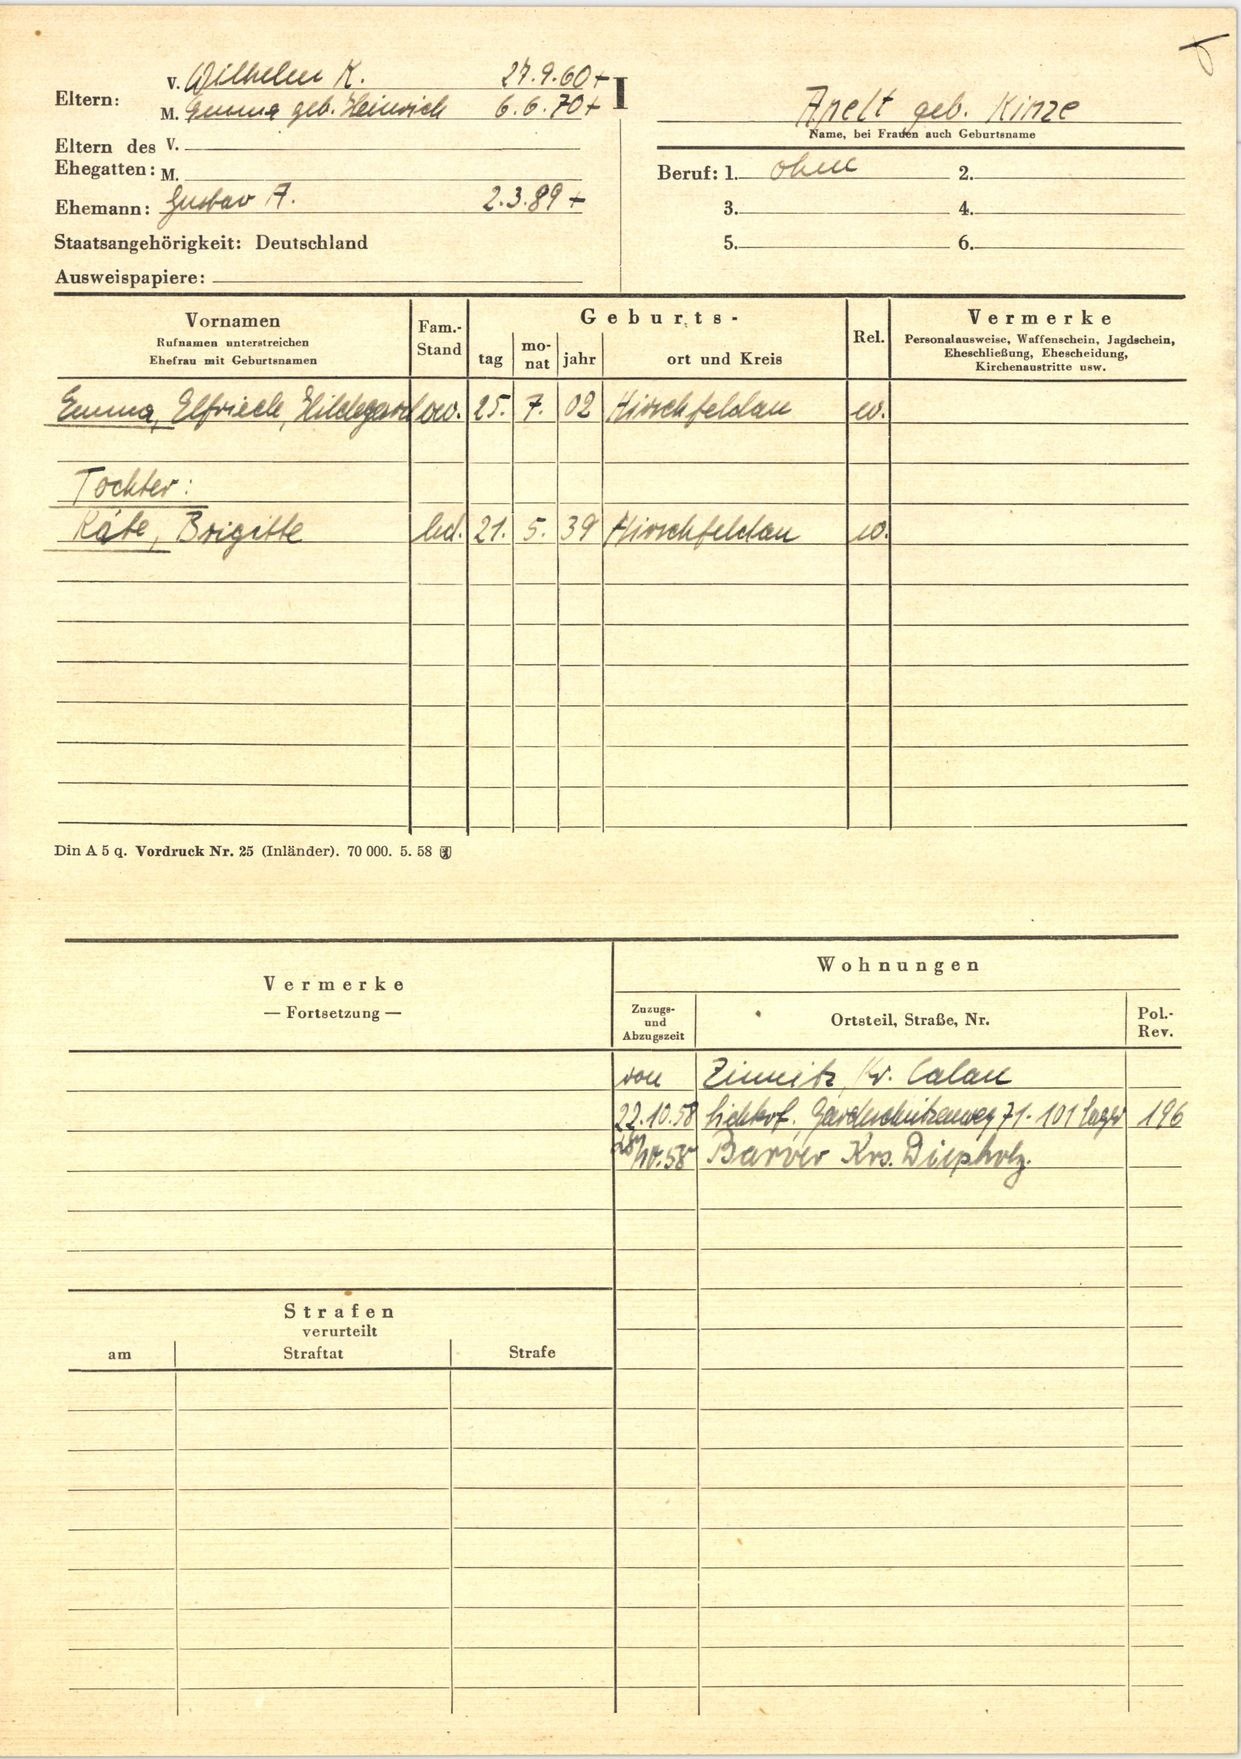
Apelt geb. Kinze